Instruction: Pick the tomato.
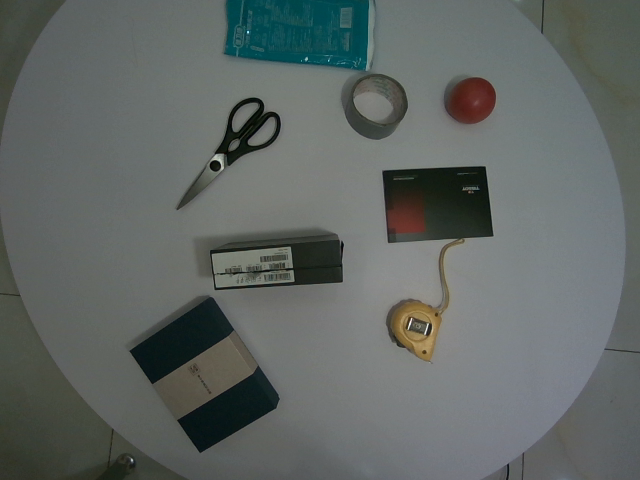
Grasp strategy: vertical